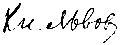
Signature of: georgy lvov